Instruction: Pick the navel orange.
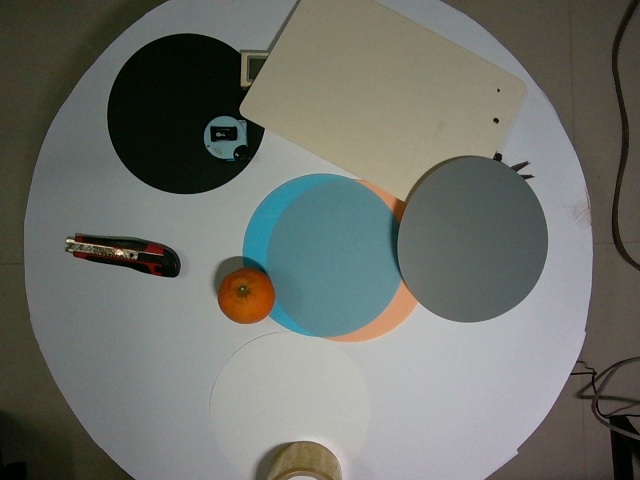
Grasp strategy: vertical